Question: What jurisdiction, city, or county is the document associated with?
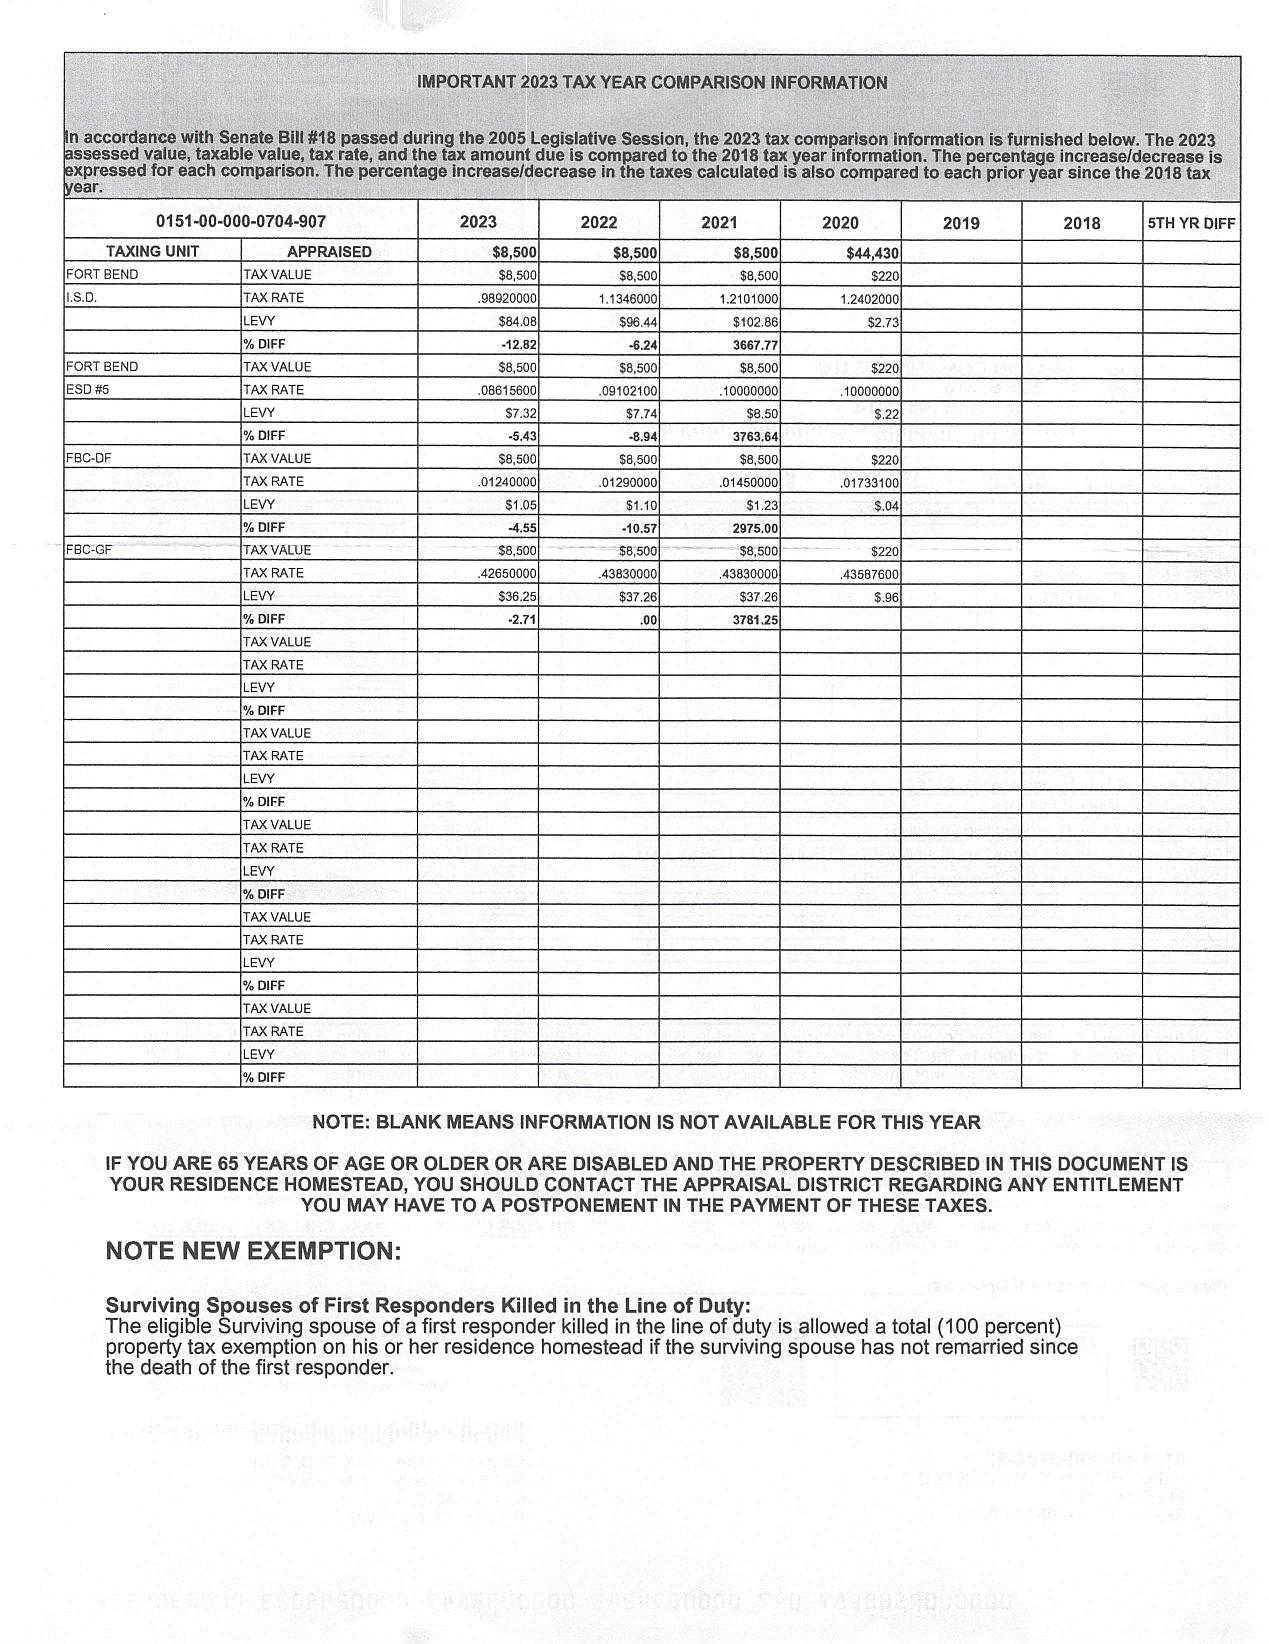
Answer: "Fort Bend"